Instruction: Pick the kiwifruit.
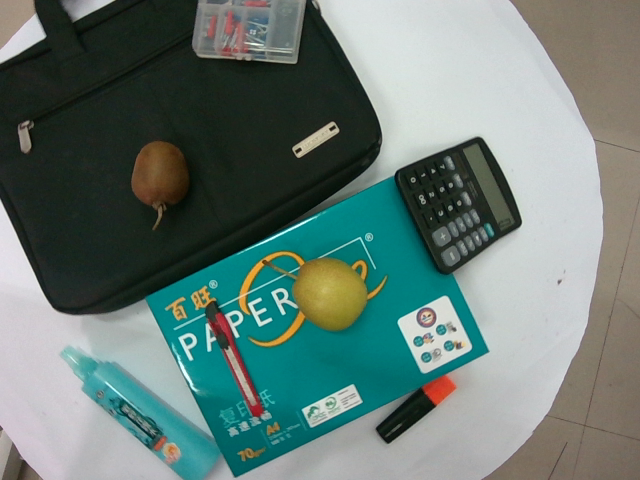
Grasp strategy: vertical